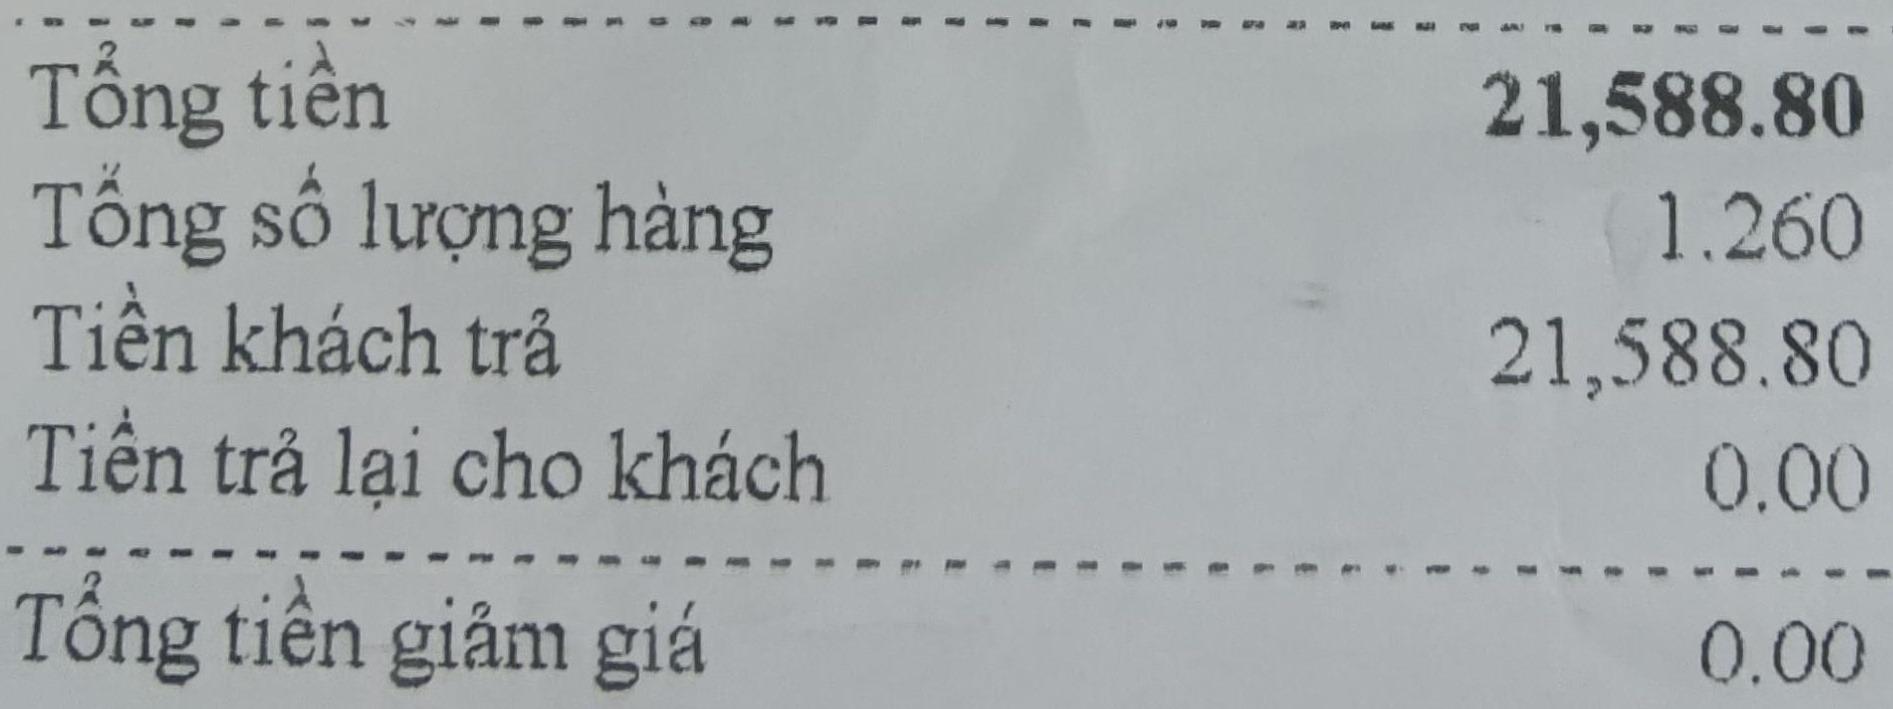
Tổng tiền 21,588.80
Tổng số lượng hàng 1.260
Tiền khách trả 21,588.80
Tiền trả lại cho khách 0.00
Tổng tiền giảm giá 0.00